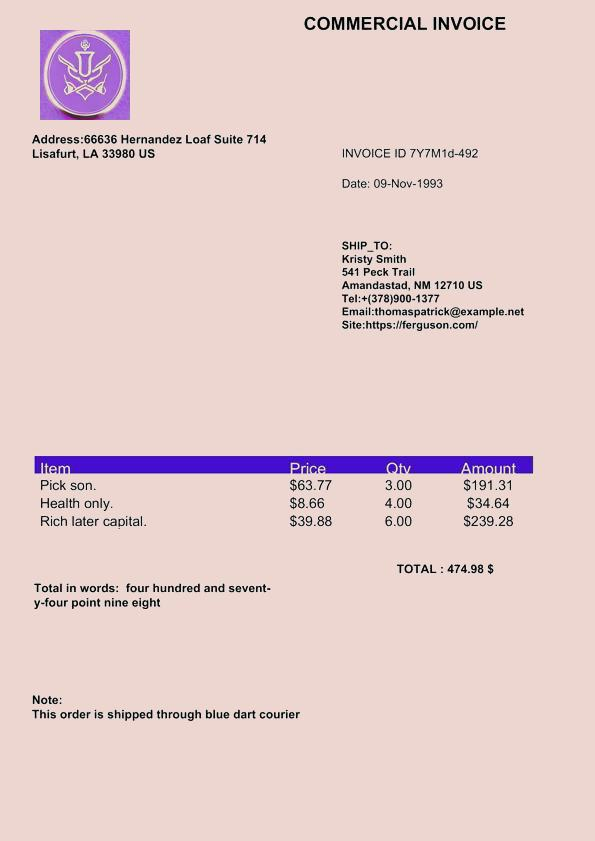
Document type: Invoice